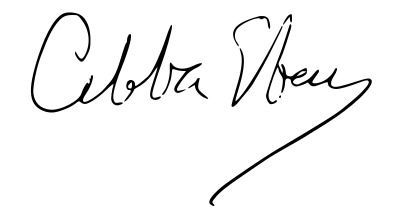
Signature of: abba eban